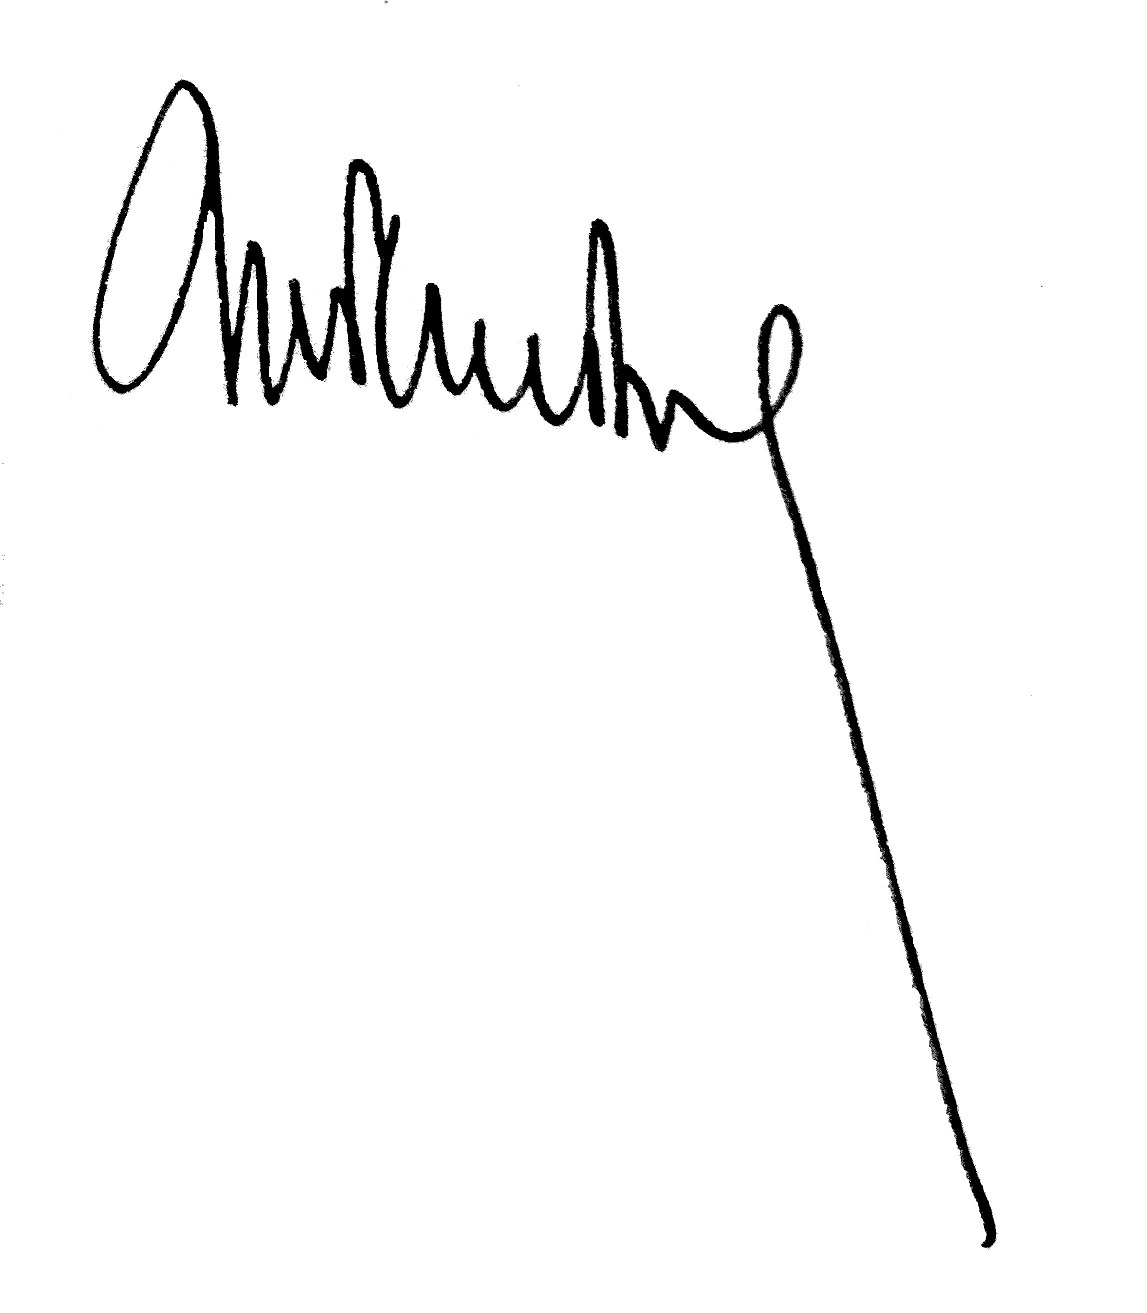
Signature of: marcel vandal